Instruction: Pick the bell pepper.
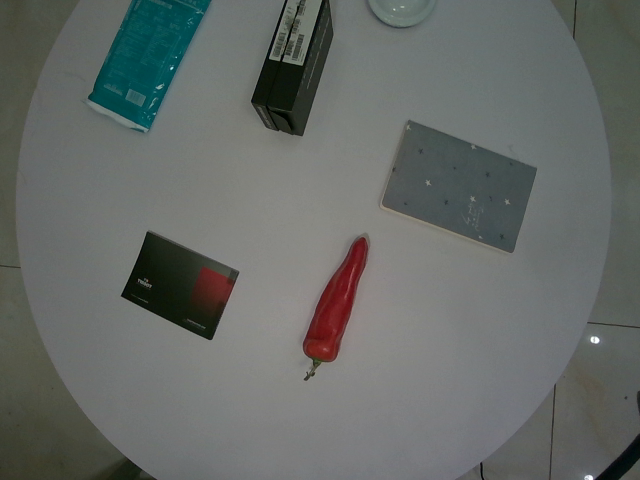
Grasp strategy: vertical